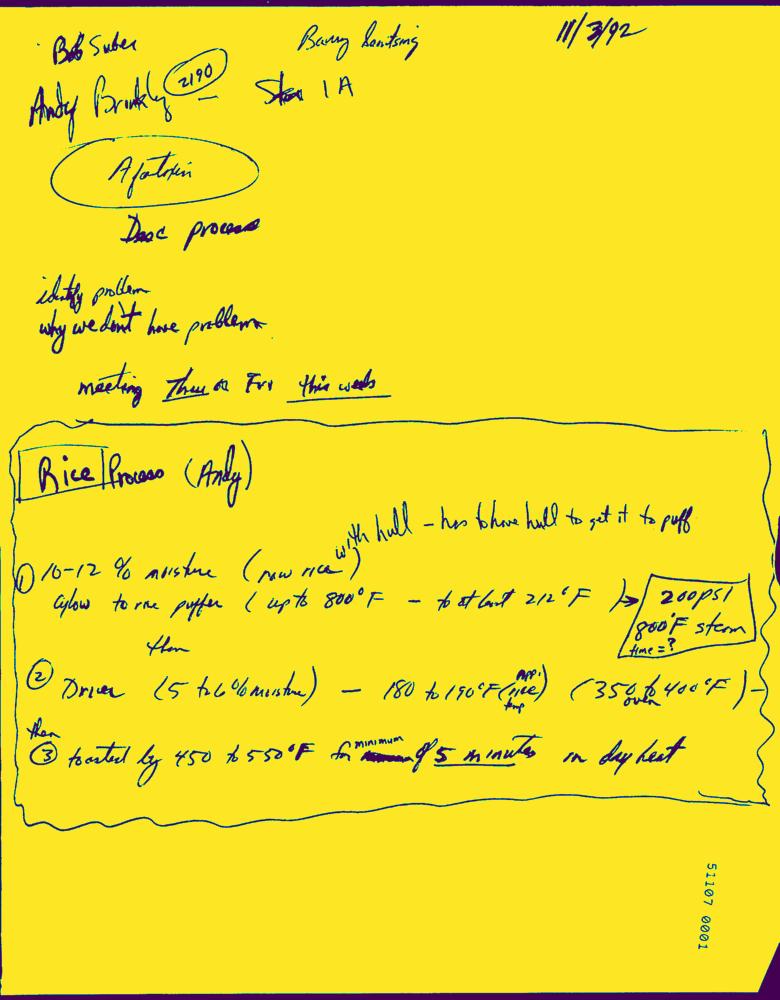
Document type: Hand-Written